Question: In what way does the history help explain the case?
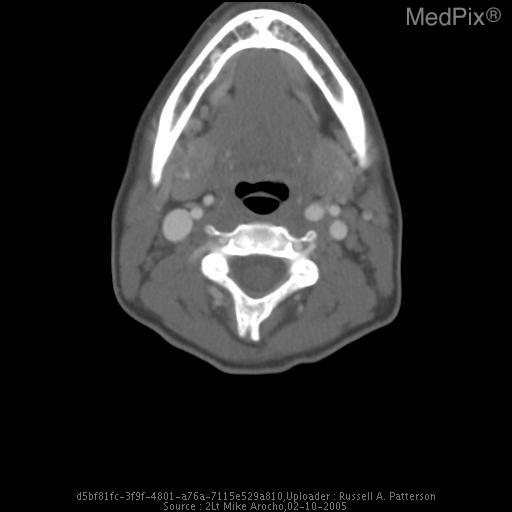
Answer: The patient's history of 27 yr old woman with c/o lymphadenopathy and fatigue for several months is key in understanding the case.